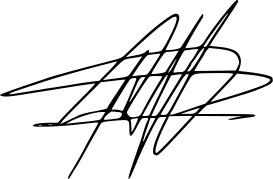
Signature of: eduardo maldonado